Patient: Female, age 2
A two years old child of Rumanian origins, born in Italy to a TB-affected mother, was admitted to our division because of persistent fever (39 C). Chest radiography revealed a typical miliary reticulo-nodular pattern (Figure 2).
IGRA tests, as well as Ziehl Neelsen staining of the smears, cultures and nucleic acid amplification (collected by undertaking three early morning gastric aspirate for up to three consecutives days), gave positive results for Mtb. Anti-TB therapy with INH, RMP, PZD and Etambutol (ETM) was begun.
Nevertheless, only few hours after the beginning of therapy, the patient presented drowsiness and a diminished level of consciousness, horizontal nystagmus, trismus, frontal release signs (suck), miosis with loss of reaction to light. Cerebrospinal fluid examination was performed and revealed the presence of Mtb nucleic acid. A non-contrast head CT scan showed two hypodense space-occupying lesions in the subcortical white matter and in the knee of the right internal capsule.
TB meningitis was therefore diagnosed and corticosteroid therapy was begun with a rapid improvement of his clinical conditions. However, a left hemiparesis appeared. Contrast-enhanced brain magnetic resonance imaging (MRI), performed one week after, showed meningeal enhancement, a reduced measures of the space-occupying lesion in the subcortical white matter, abnormal enhancement of basal cisterns and decreased diameter of the focalised lesion of the right internal capsule knee (Figure 3). A few weeks later, the child presented vomiting, apathy and drowsiness. The non-contrast head CT scan highlighted the presence of obstructive hydrocephalus and signs of intracranial hypertension (enlarged ventricles and peri-ventricular hypodensities).
The child underwent ventricular-peritoneal derivation and symptoms resolution was achieved.
The last contrast-enhanced MRI showed enlarged ventricles with no signs of intracranial hypertension and the presence of a focal lesion at the knee of the right internal capsule. An angio-RMI study showed no vascular abnormalities. To date, the patient shows good clinical conditions, although the left hemiparesis, requiring long term physiotherapy, is still present.
An erosion of a parenchymal focus of TB into a blood or lymphatic vessel may result in dissemination of the bacilli and in a miliary pattern, with small nodules on the chest x-ray. The TB meningitis is the most severe extra-pulmonary TB-related complication, that results from hematogenous spread of primary or postprimary pulmonary disease or from the rupture of a subependymal tubercle into the subarachnoid space in a time of 3-6 months generally. A lot of cases show old pulmonary lesions or miliary pattern on chest radiograph. In fact, it's accepted a close concordance between TB meningitis and miliary TB in young children.
Because of the haematogenous spread of bacilli during a lung miliary pattern, it is important to considerate the possibility of an extra-pulmonary involvement.
In clinical practice two different types of Central Nervous System involvement may develop: tuberculoma and meningitis.
Tuberculoma usually shows a good response to treatment, with resolution of acute signs and symptoms, even if with the possibility of sequelae depending on the first focal lesion. In contrast, the treatment of a meningeal involvement is still a clinical challenge. In fact, in our case, the anti-tubercular therapy was effective against lung and brain lesions, but the meningeal involvement showed a progression, up to meningeal thickening and hydrocephalus.
The accelerating clinical illness usually correlates with the development of hydrocephalus, as in the present case. Even the use of high-dose corticosteroids may not stop meningeal inflammation. However, clinical trials demonstrated that corticosteroids should be routinely used in HIV-negative patients with TB meningitis to reduce death and disabling residual neurological deficits among survivors, although sometimes more aggressive anti-inflammatory drugs may be needed. Sometimes profound abnormalities in electrolyte metabolism may be observed, due to salt wasting syndrome or development of syndrome of inappropriate antidiuretic hormone secretion. We concluded the management of our patient with an angio-RMI study. TB can be considered as a vasculitis, and a significant percentage of children with TB generally presents ischemic brainstem lesions. Moreover, studies are necessary to show the exact meaning of these lesions, their implication for the patient's management and the possible use of anti-inflammatory and of anti-platelets agents to prevent neurological lesions and sequelae.
The present case deals with a premature female infant, born in Italy from a Nigerian mother with HIV infection and pulmonary TB during pregnancy. The infant came to our attention, after having been in another hospital, because of pulmonary TB and HIV infection.
At birth, she had an episode of asphyxia and was transferred to a Neonatal Intensive Care Unit (NICU). Two months after discharge from NICU, the child presented with weight loss, diarrhea, dehydration and acute severe dyspnea. Admitted to the Pediatric Intensive Care Unit, she was intubated and ventilated. Here the diagnosis of congenital HIV and TB was achieved on the bases of positive bacterioscopic analysis and PCR on the bronchoalveolar lavage, positive IGRA, positive bacterioscopic and cultures analysis on urine, positive cultures on the gastric aspirates and the presence of typical lesions in pulmonary CT scan. Abdominal US revealed two hypoechoic hepatic lesions and a hypoechoic spleen area. A case of congenital TB was then suspected because of urine positivity for Mtb and both liver and spleen hypoecoic lesions.
She was admitted to our division in order to continue the anti-TB (INH, PZD, and ETM), corticosteroid and highly-active anti-retroviral therapy (HAART). An antibiotic prophylaxis with cotrimoxazole was also begun.
The 6 months follow up shows a child in good clinical conditions.
Congenital TB is a rare manifestation of TB.
Clinical manifestations of congenital and neonatal TB are non-specific, they usually present like neonatal sepsis and diagnosis is often delayed. Low birth weight and prematurity are common features of HIV and TB infected neonates born to HIV-infected mothers with TB.
Cantwell et al proposed diagnostic criteria for congenital TB. Among them we mention the onset of TB clinical manifestations in the first two weeks of life, the presence of a primary focus or granulomas in the liver and the demonstration of placenta and genital area contamination. These criteria increase diagnostic sensitivity, but the diagnosis remains difficult since confirmation of the primary complex or detection of granulomas in the liver has to be carried out by biopsy, which is not always available. In our case a liver biopsy was never performed.
The co-infection between TBC and HIV really represents a clinical challenge for physicians, especially in childhood. Impressively, HIV-infected children demonstrate an increased risk of rapid disease progression, unsatisfactory treatment response and TB recurrence; moreover, TB mortality is six times higher among HIV-infected children than among uninfected ones. It has been showed that a close link exists between clinical developments of these two infectious diseases. On one hand TB is able to induce a quicker progression of HIV disease by increasing viral replication and reducing CD4+ T-cells counts. On the other hand, since protective immunity to TB infection depends on the CD4+ T-cell subset, HIV infected children with decreased CD4+ T-cells count are at greater risk of TB disease progression.
TB treatment of HIV-infected children is a challenge, too. The lack of clinical trials in children creates concerns regarding common toxicities, drug interactions, side effects and the best time for the introduction of HAART following TB diagnosis. In fact, the management of TB in HIV-infected children usually deviates from standard protocols. Despite local and international guidelines, therapy often has to be individualized.
Regarding the best time to introduce HAART, WHO recommends to begin the treatment at different time points, starting earlier in the more immunocompromised children or where response to TB treatment is poor.
The management of TB-HIV co-infected children is of special difficulty due to the peculiar immunologic background and the extensive drug-drug interaction, and so requires a broader and specific discussion, which is above the purpose of this manuscript.
The research related to human use has been complied with all the relevant national regulations, institutional policies and in accordance the tenets of the Helsinki Declaration, and has been approved by the authors' institutional review board or equivalent committee.
Informed consent has been obtained from all individuals included in this study.
Keywords: case-report, children, management, therapy, tuberculosis
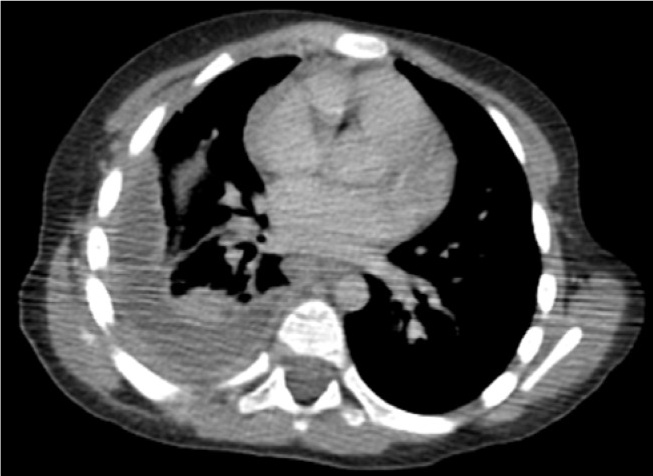